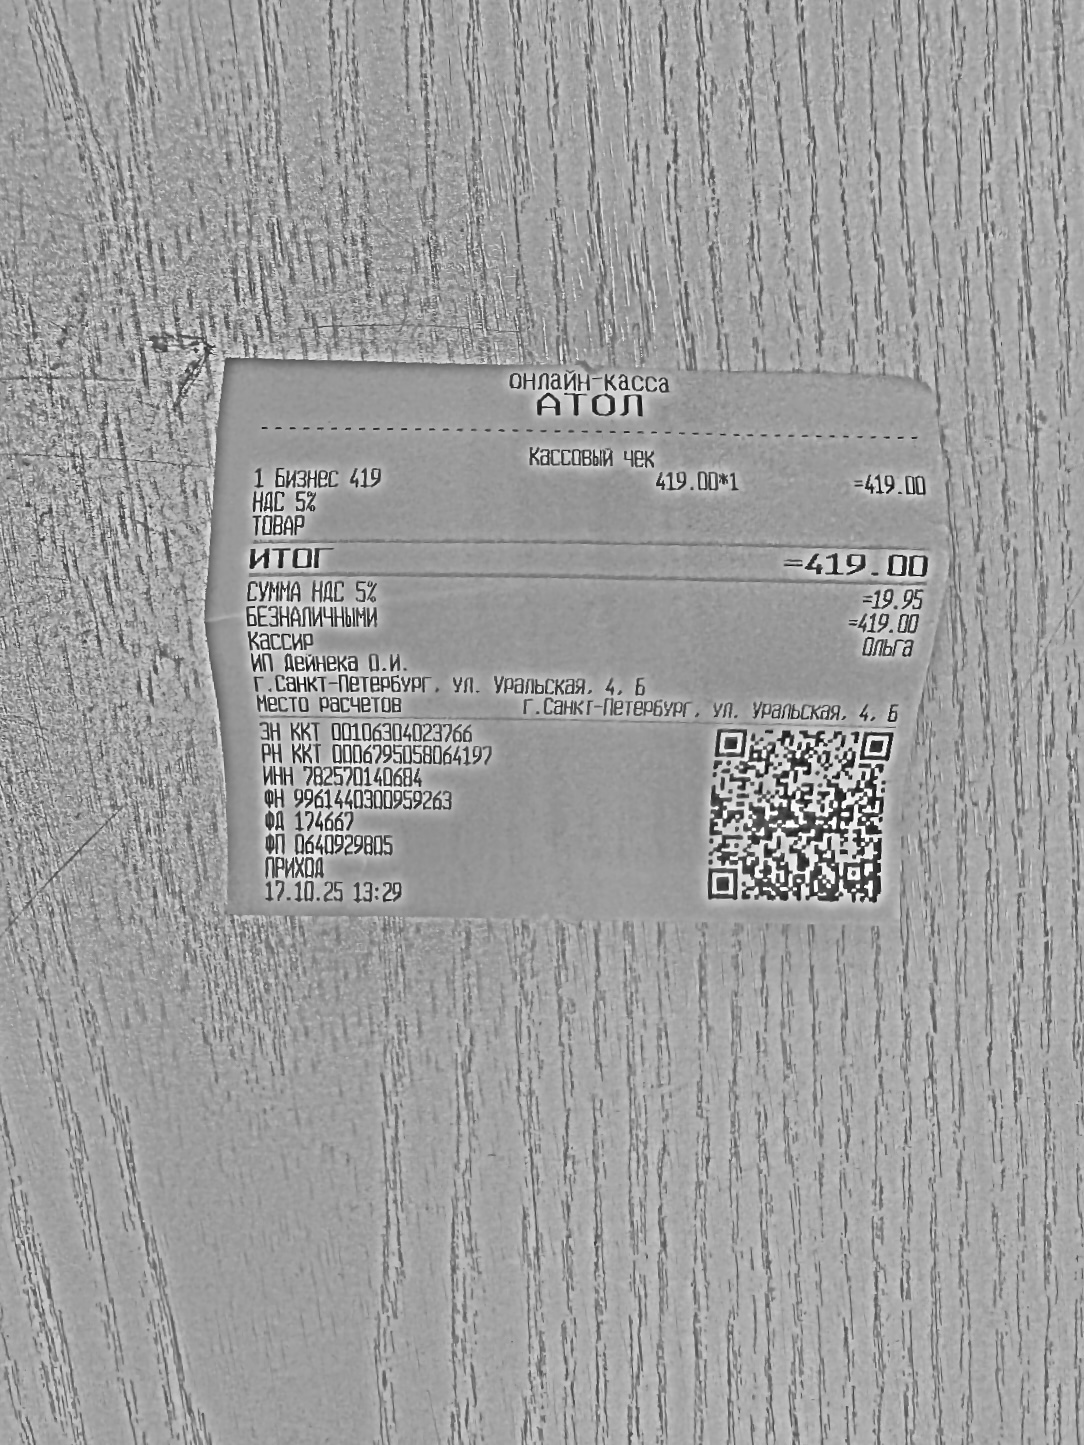
Продавец: ИП Дейнека О.И.
ИНН: 782570140684
Дата: 17.10.25
Товары: 1 Бизнес 419
Количество: 1
Цена: 419.00
Сумма: 419.00
Итого: 419.00